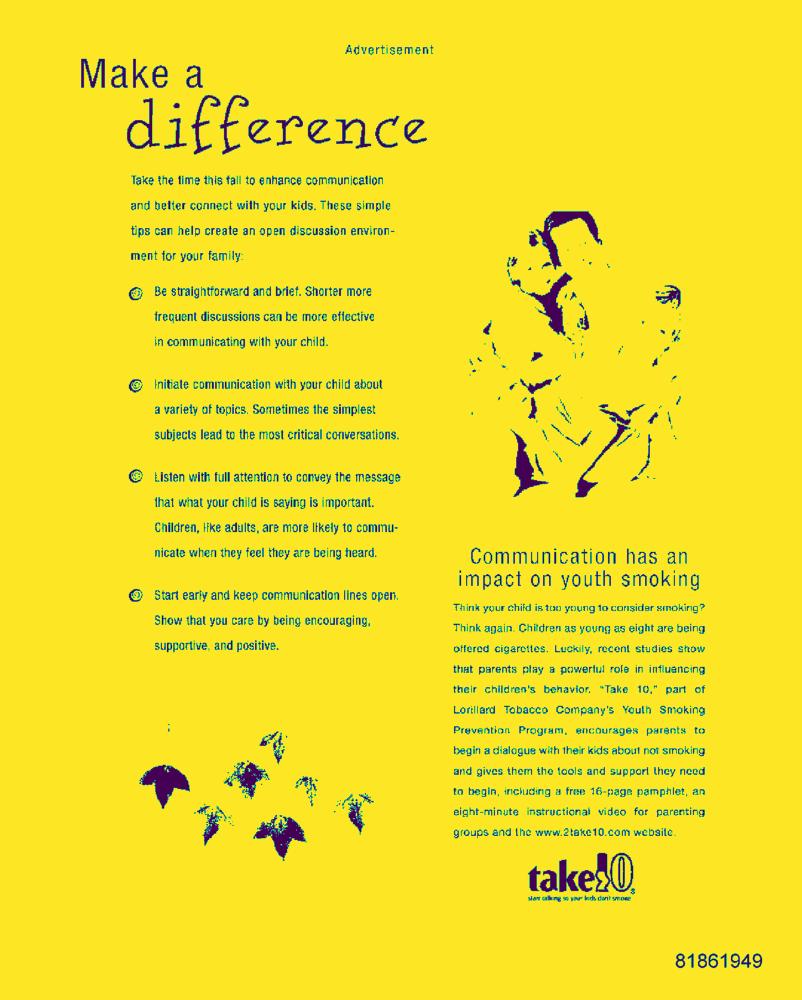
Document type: AD